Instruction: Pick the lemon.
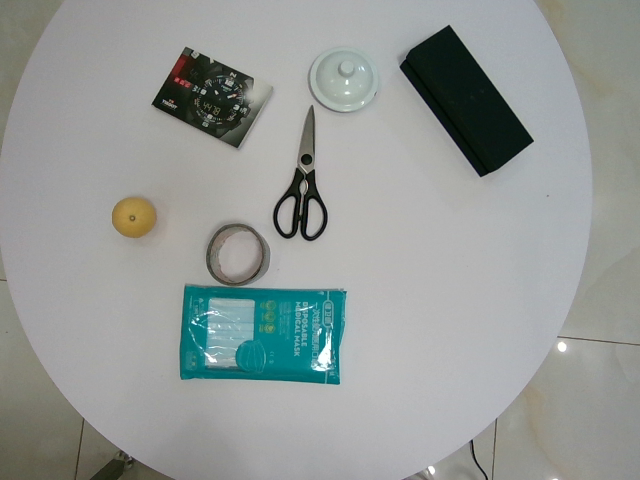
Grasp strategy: vertical